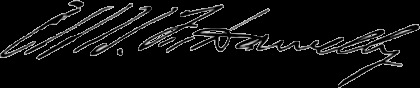
Signature of: charles francis donnelly